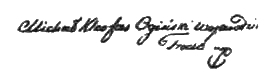
Signature of: michał kleofas ogiński